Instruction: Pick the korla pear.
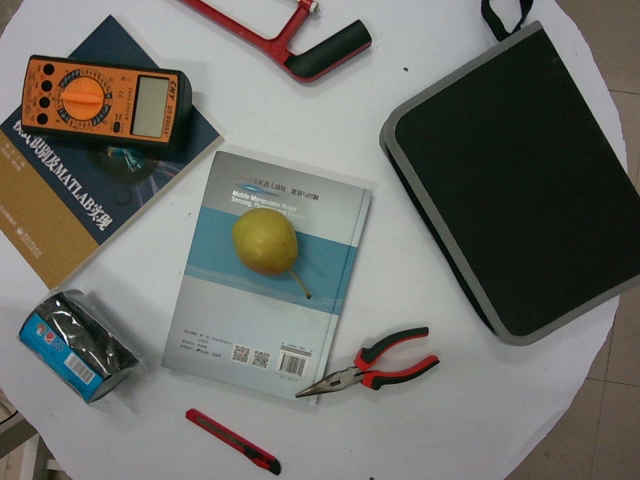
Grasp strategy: vertical